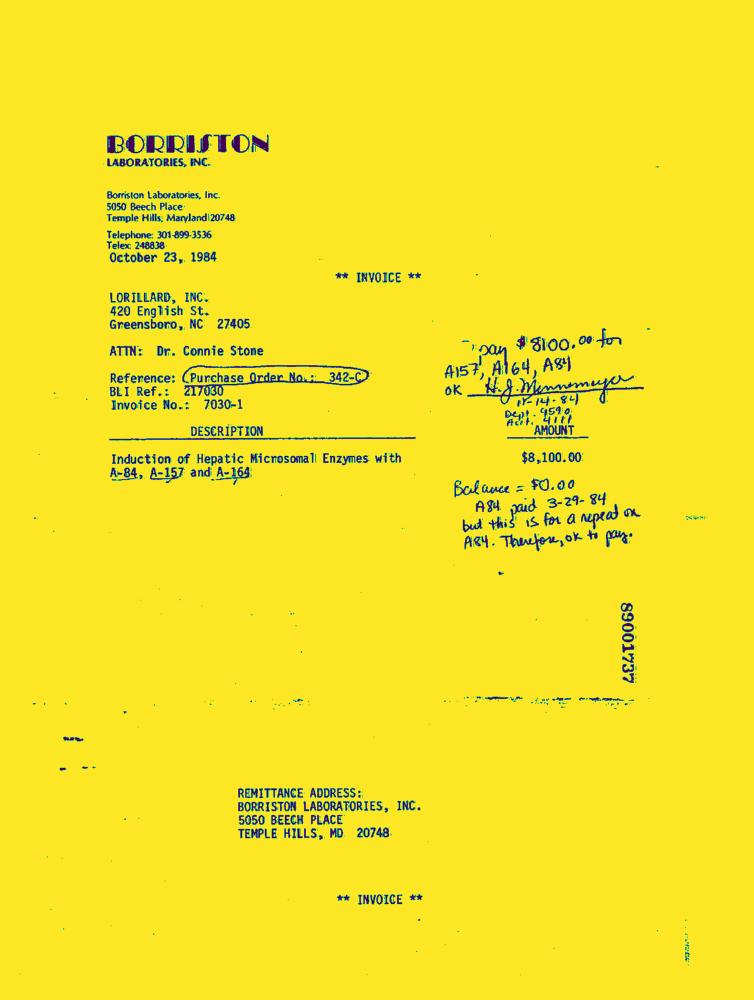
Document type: Invoice-Doc